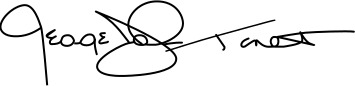
Signature of: george tenet